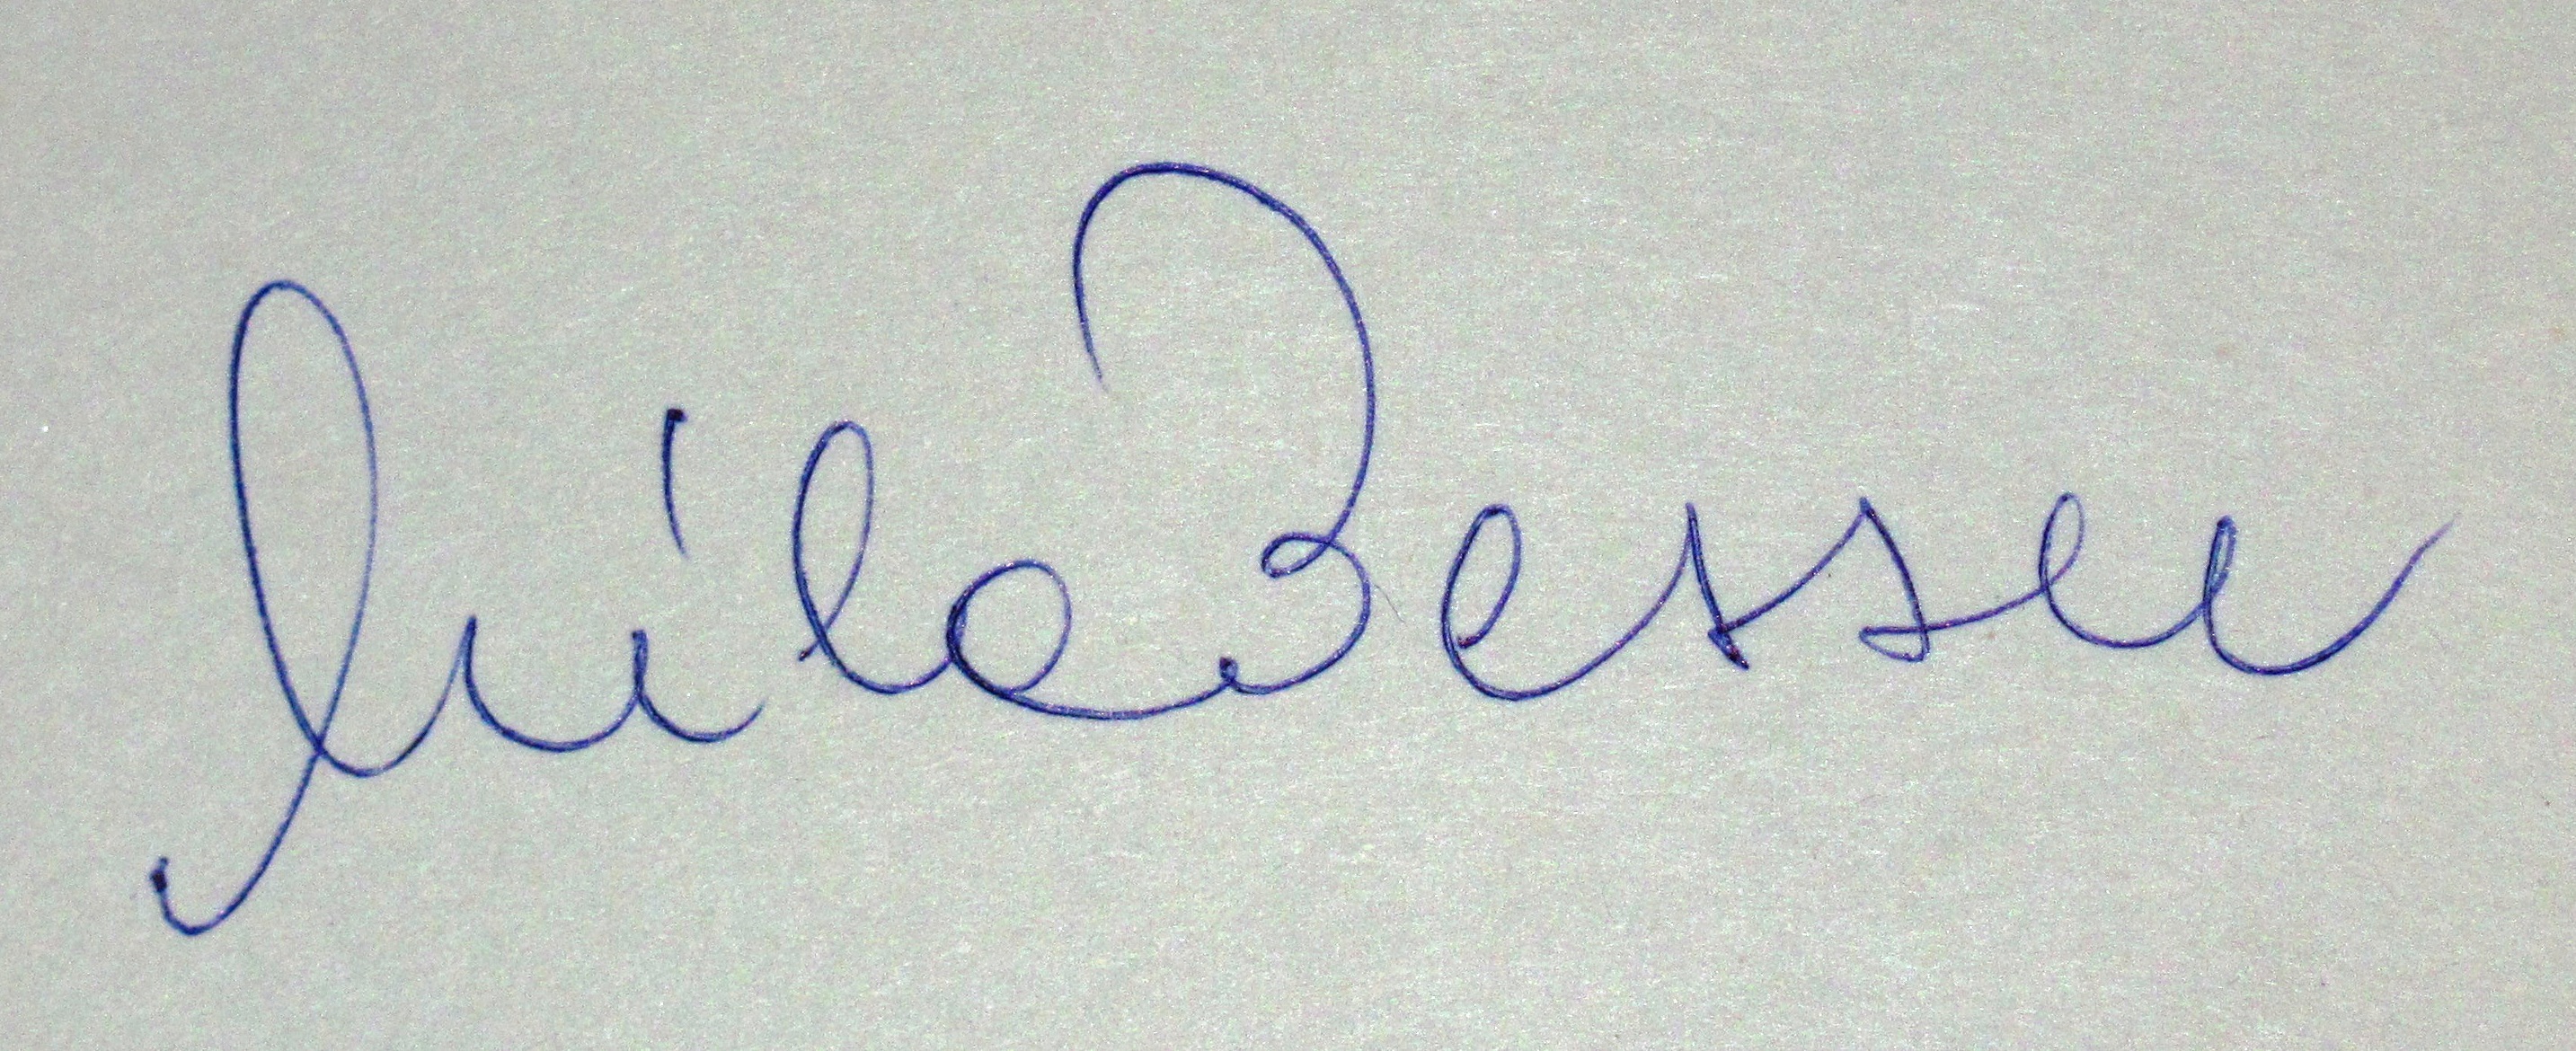
Signature of: vilém besser